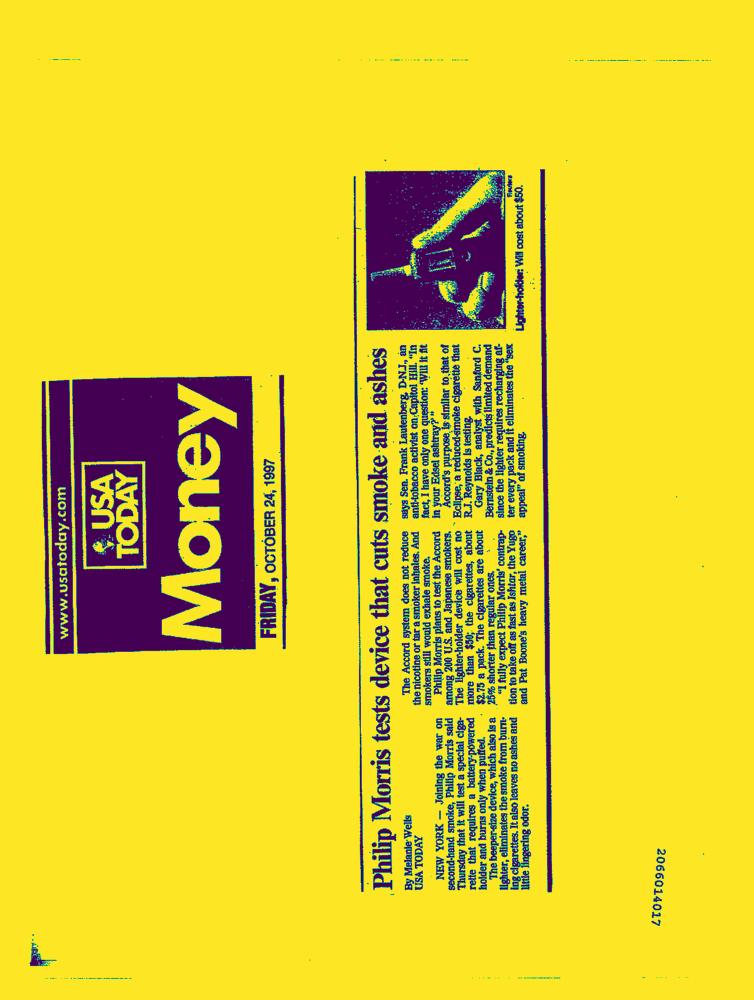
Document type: News-Article